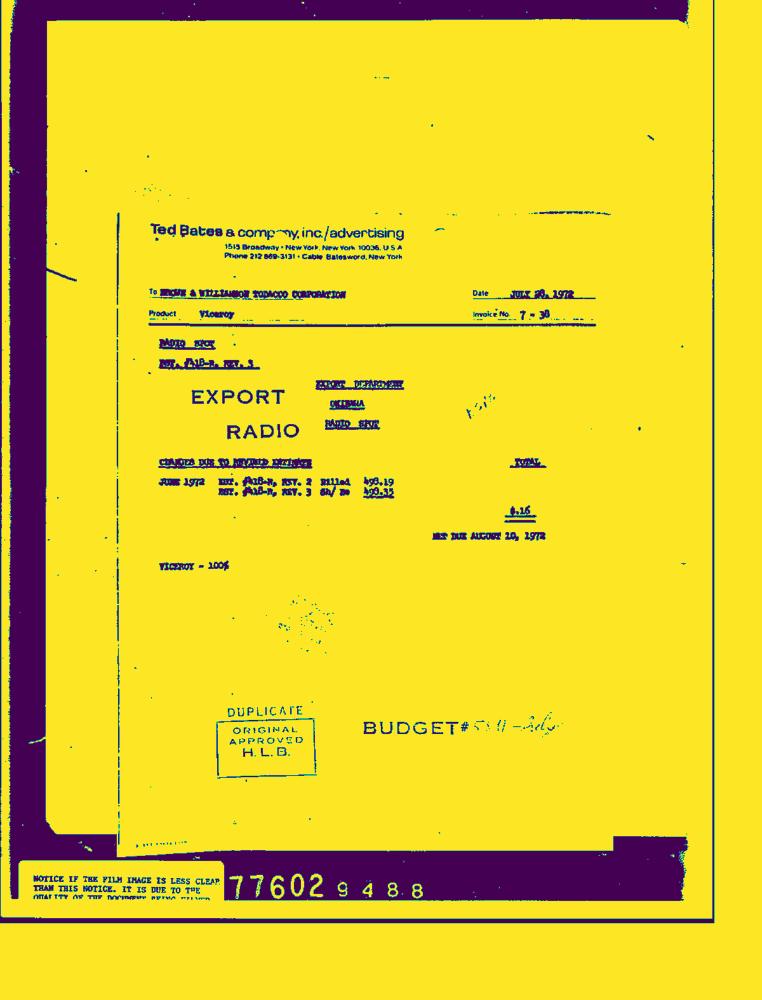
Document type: Invoice-Doc